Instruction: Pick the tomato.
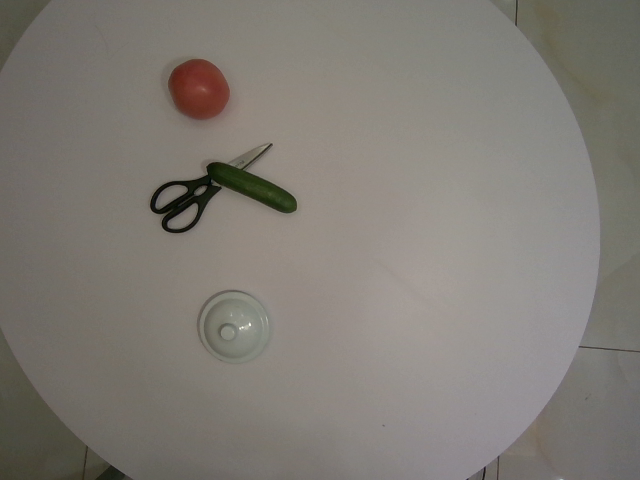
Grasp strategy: vertical